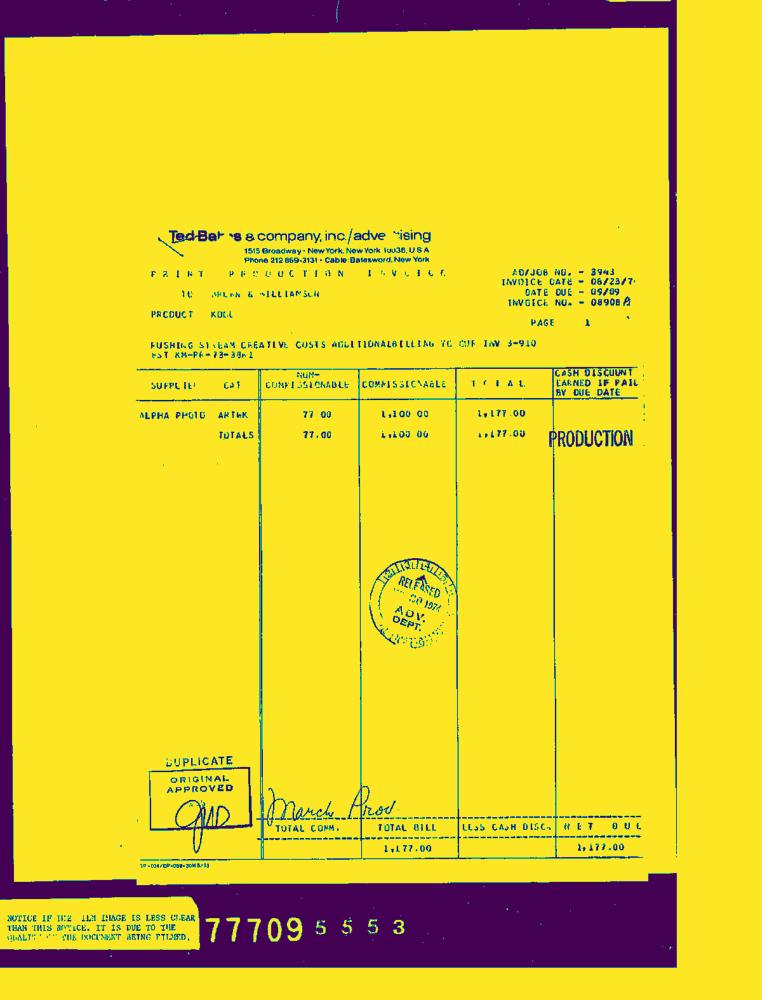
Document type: Invoice-Doc